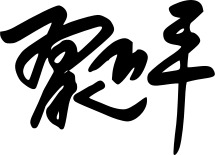
Signature of: xi jinping